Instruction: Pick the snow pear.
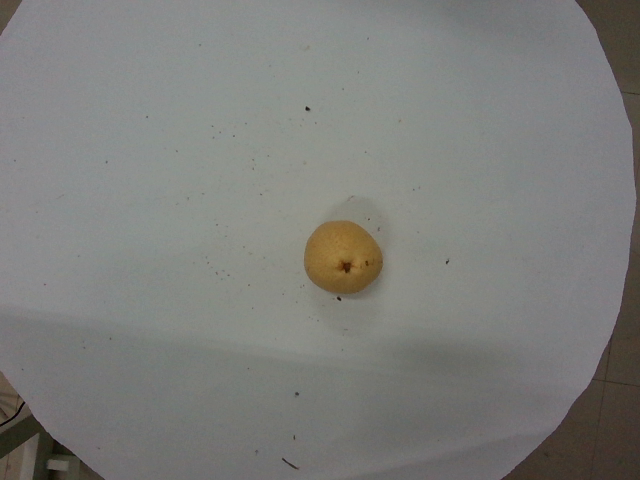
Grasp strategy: vertical